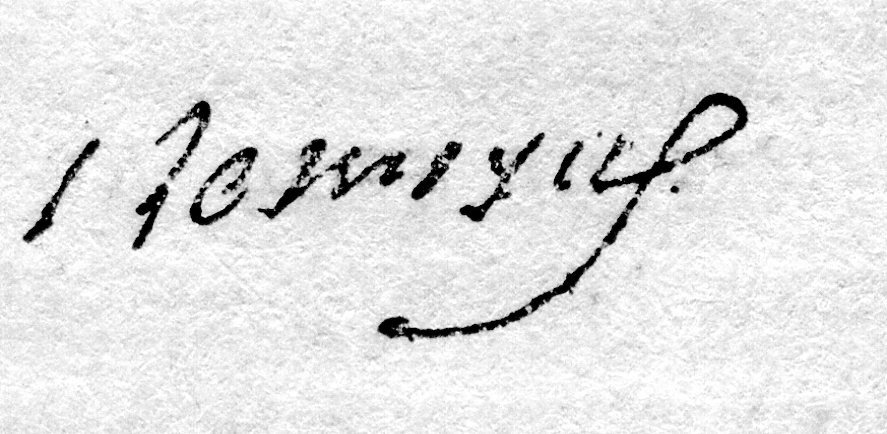
Signature of: andré lemoyne